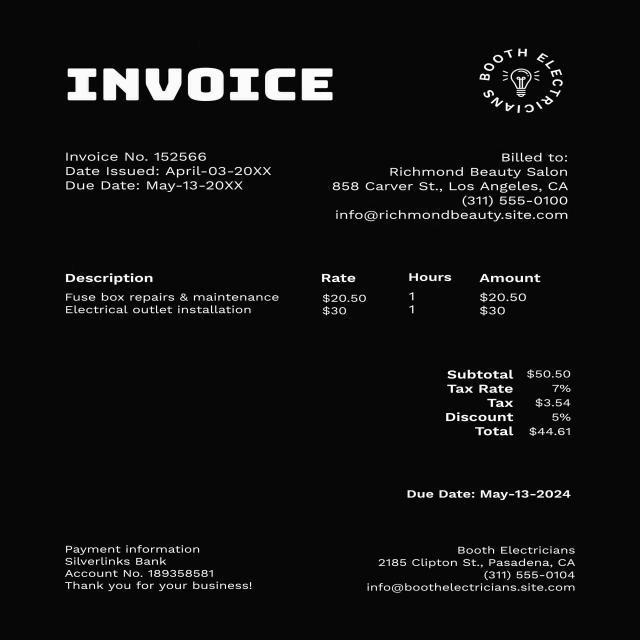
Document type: Invoice